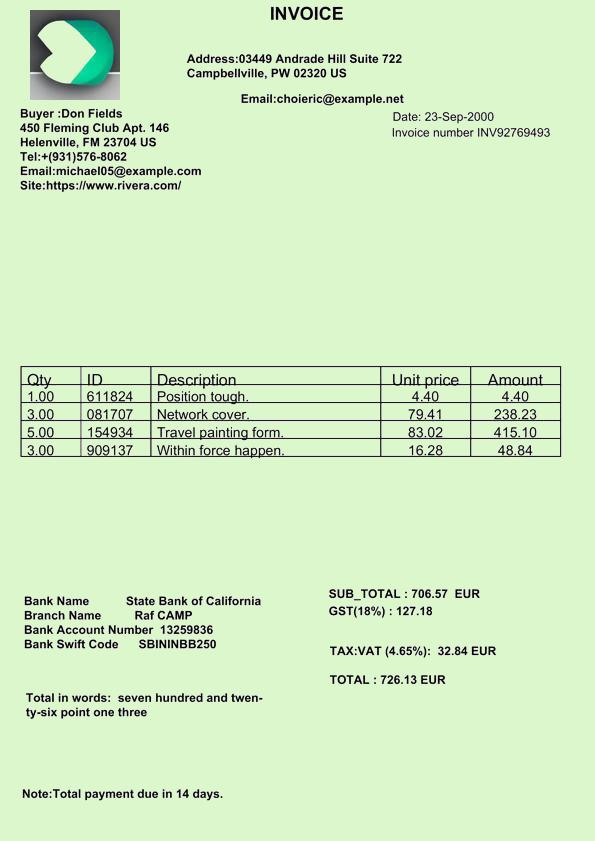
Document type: Invoice